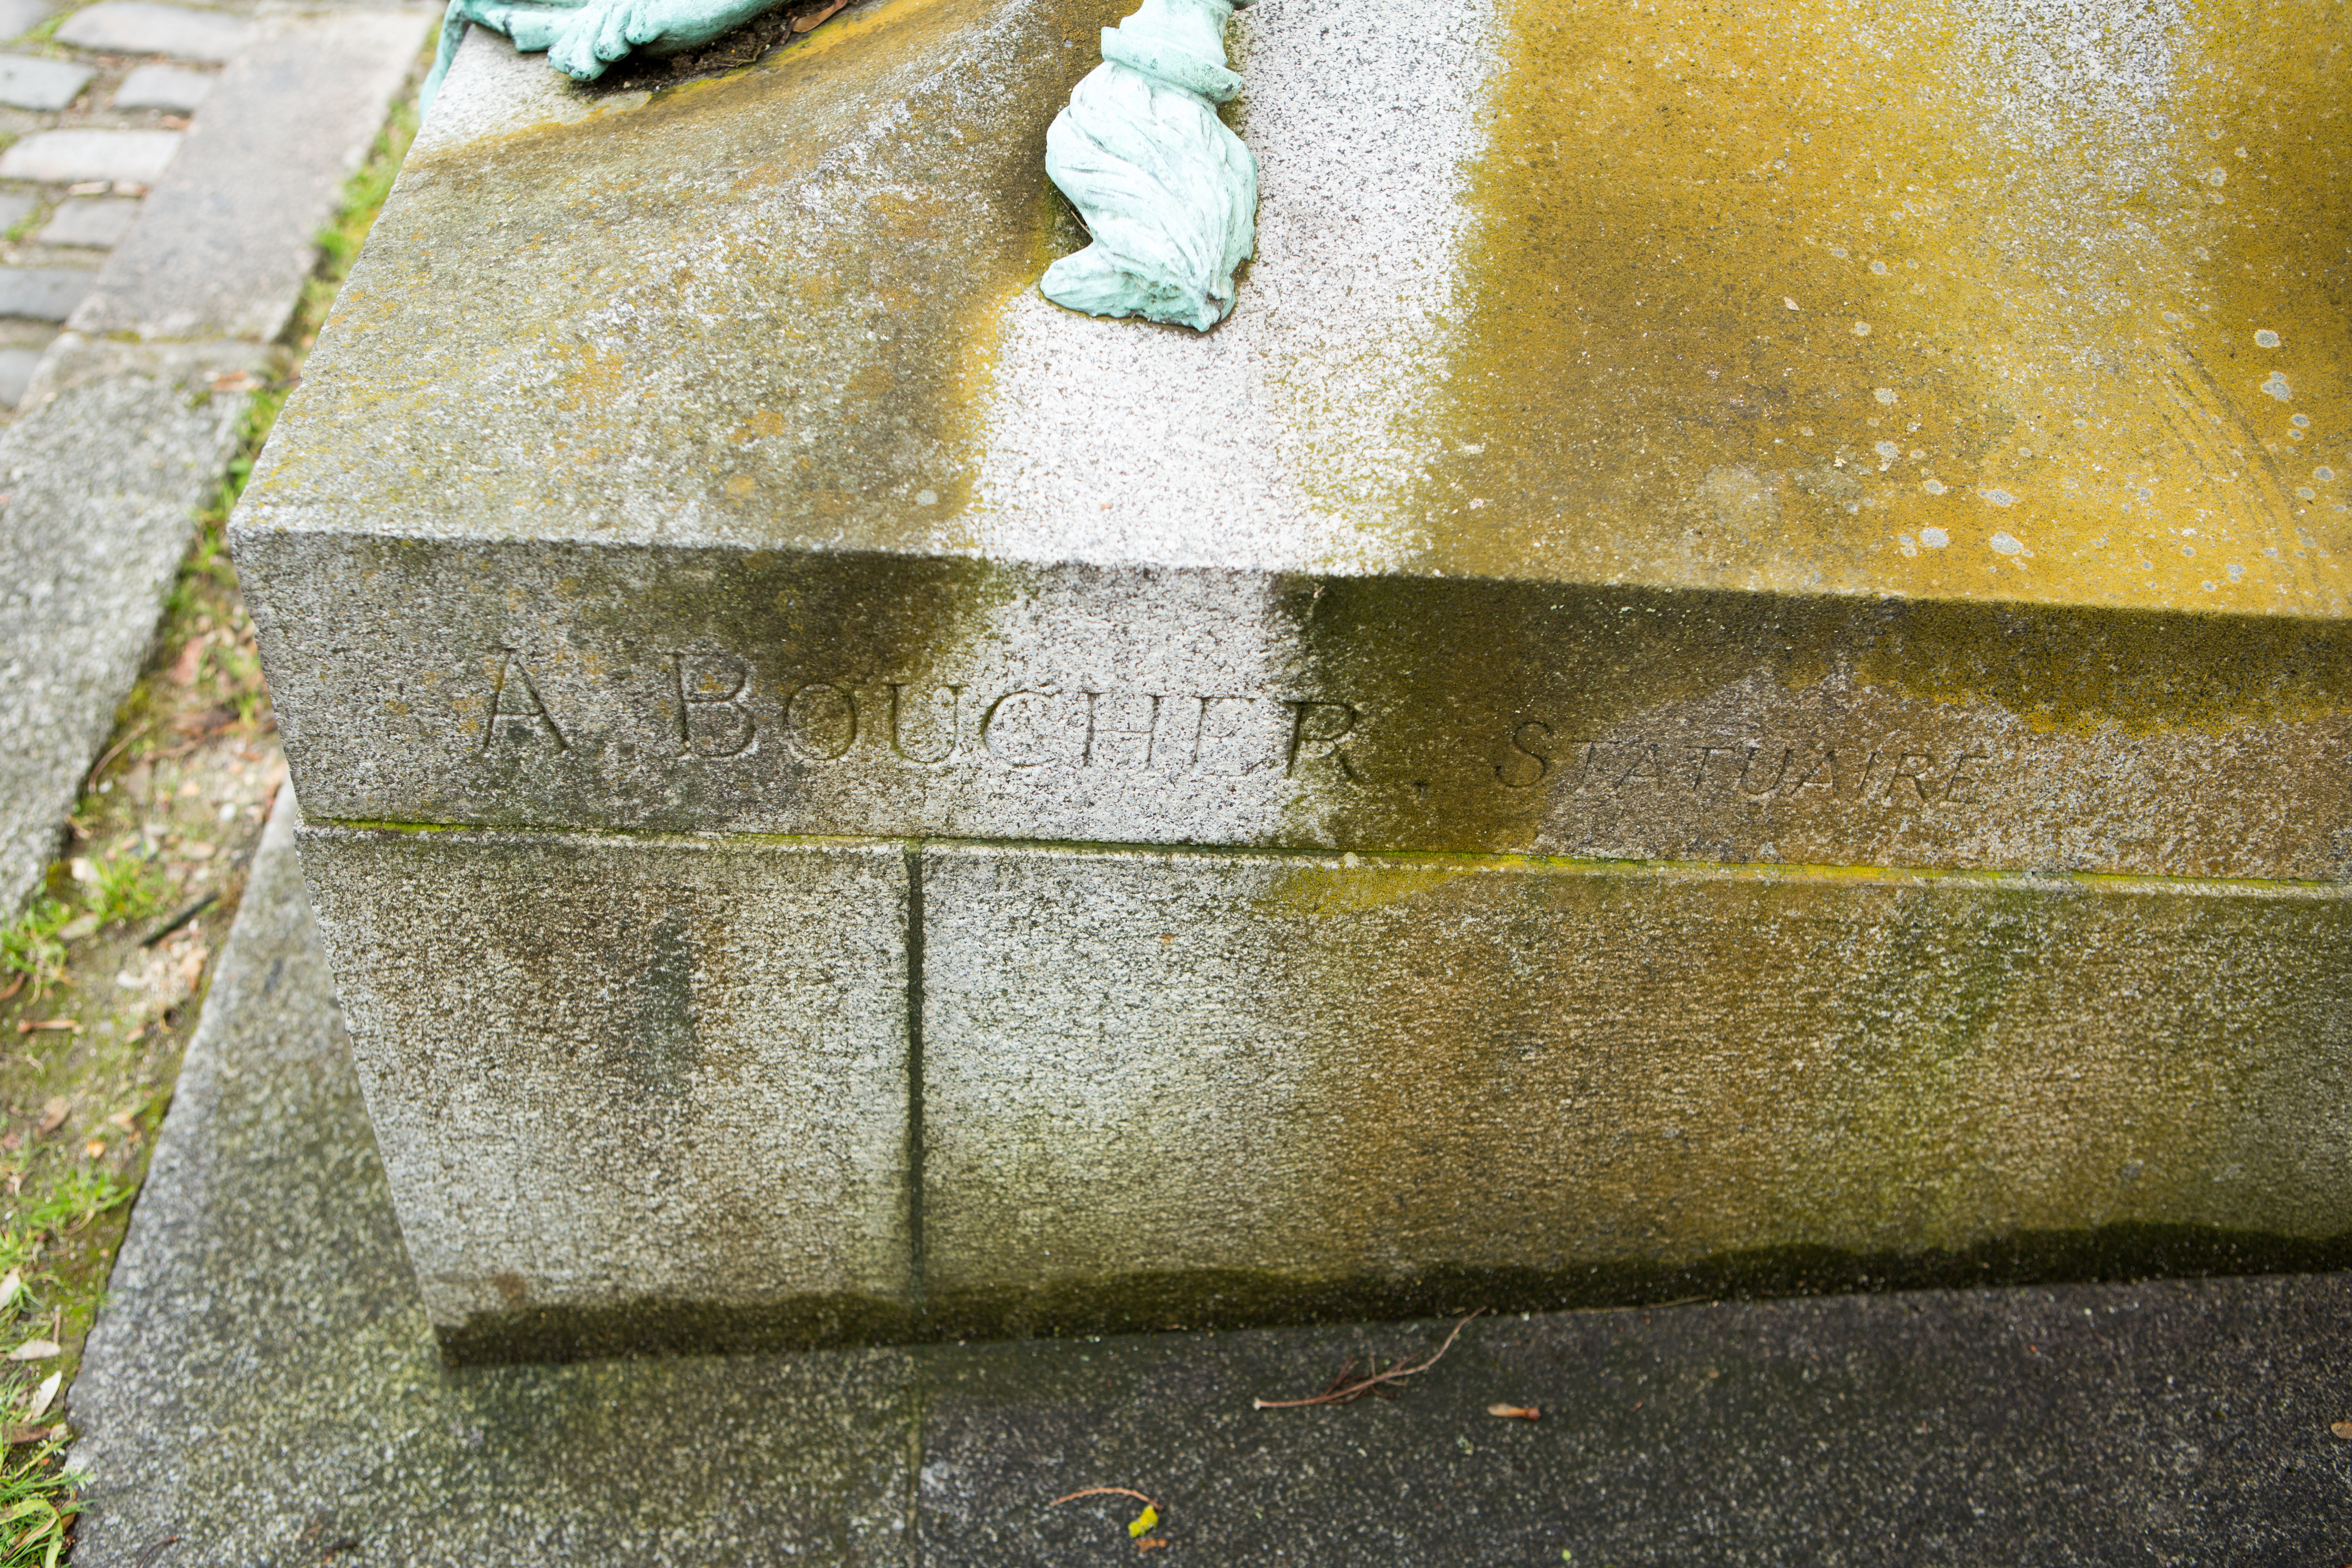
Signature of: alfred boucher